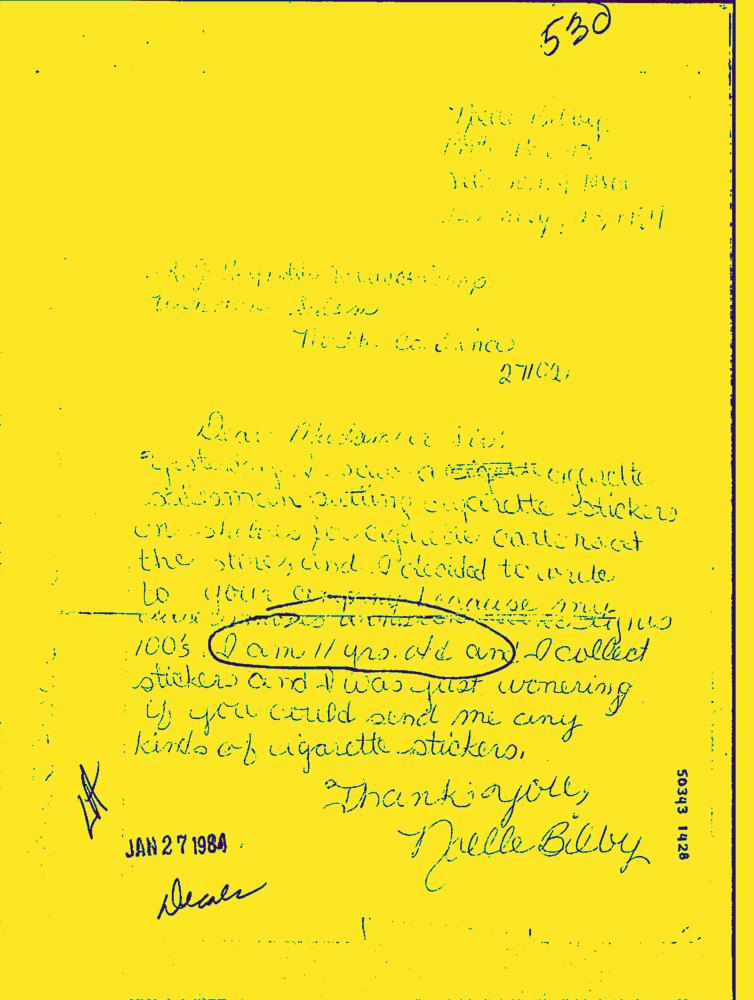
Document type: Hand-Written